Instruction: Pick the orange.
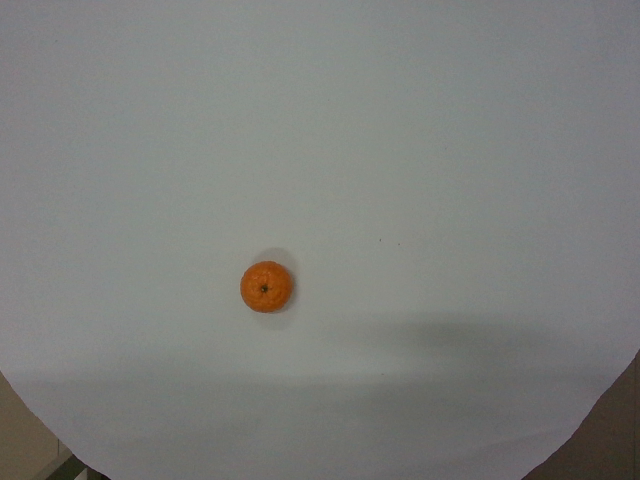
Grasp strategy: vertical